Question: What appears to be the issue?
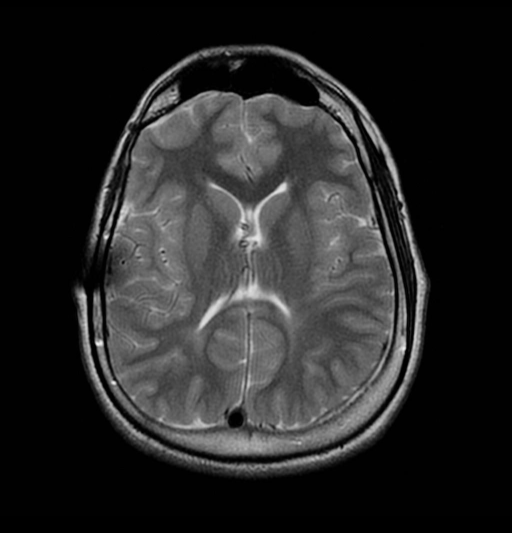
Answer: The findings suggest Axial T2 MRI from 3 months prior to presentation demonstrating baseline lateral ventricular size.
Lateral radiograph of the skull on presentation (as part of a VP shunt evaluation series) demonstrating a disconnection at a branch point of the shunt system external to the skull at the right temporal region.
Non-contrast CT of the head demonstrating enlarged lateral ventricles.
Post shunt revision non-contrast CT of the head demonstrating mild decrease in the size of the lateral ventricle as well as the post revision head CT scout image demonstrating shunt disconnection repair.. Axial T2 MRI from 3 months prior to presentation demonstrating baseline lateral ventricular size.. The patient might have a history of 17 year-old-male with new onset headaches and a history of a VP shunt..